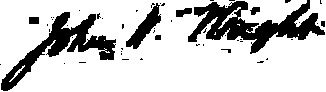
Signature of: john henry wright